Question: What was observed in the imaging?
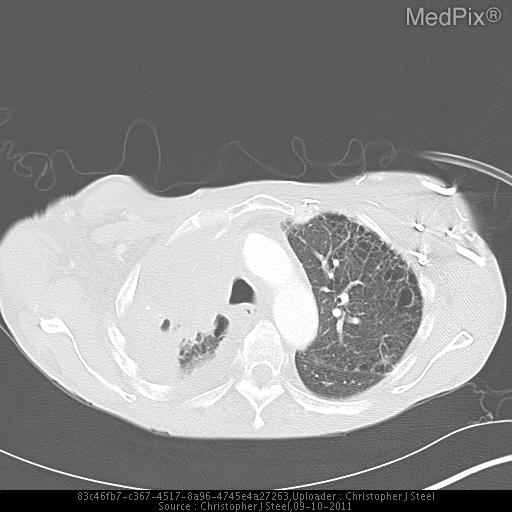
Answer: The imaging shows • CXR: bilateral breast enlargement, blunting of the costophrenic sulci, bilateral pleural effusions, consolidation of the right upper lobe

• CT: bilateral breast enlargement, right sided pleural effusion, elevation of the right hemidiaphragm, right upper lobe mass causing occlusion of the right brachiocephalic vein, extensive venous collateral formation Opacification of the right hemithorax. The left hemithorax is showing COPD changes consistent with the patient's smoking history. Emphysema is in a centrilobular distribution, which is characteristic of smoking..